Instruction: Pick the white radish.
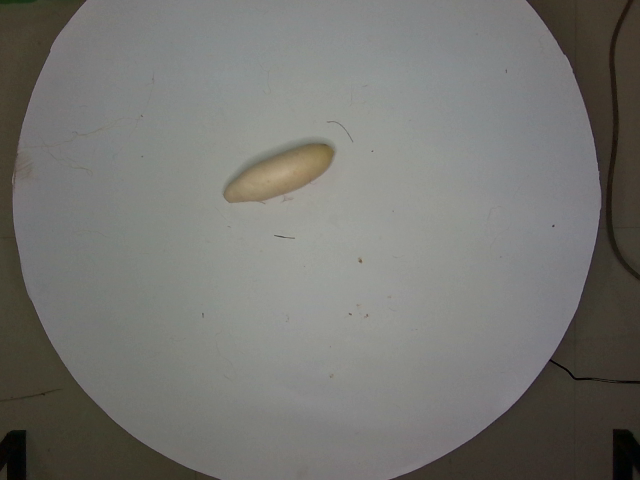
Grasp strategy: vertical